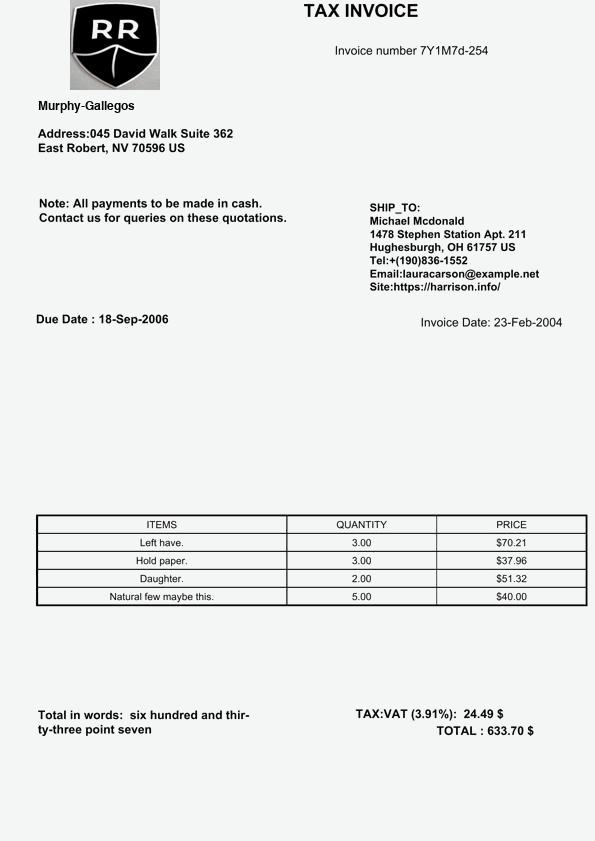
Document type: Invoice